Question: What are the imaging findings?
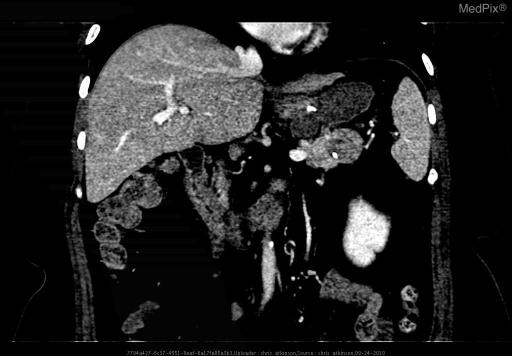
Answer: The imaging shows On CT imaging an incidental 3.6cm mass was seen in the tail of the pancreas.  Follow up contrast enhanced CT demonstrated a macrocystic mass in the tail of the pancreas with a coarse calcification.  No pancreatic ductal dilation was seen. contrast enhanced CT shows 3.6cm cystic lesion in tail of pancreas with septal calcification..